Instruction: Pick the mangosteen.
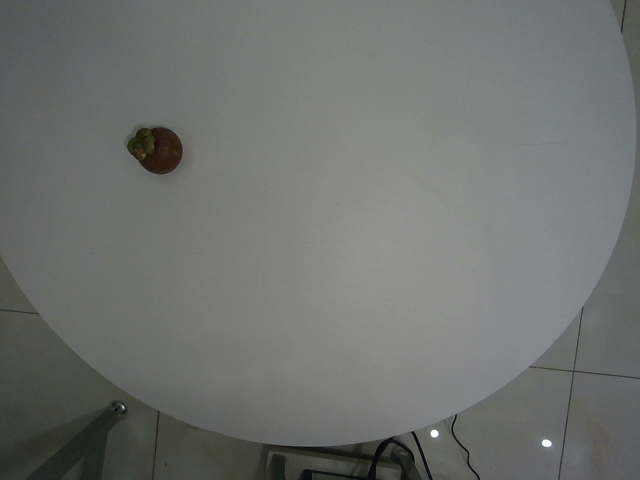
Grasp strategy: vertical